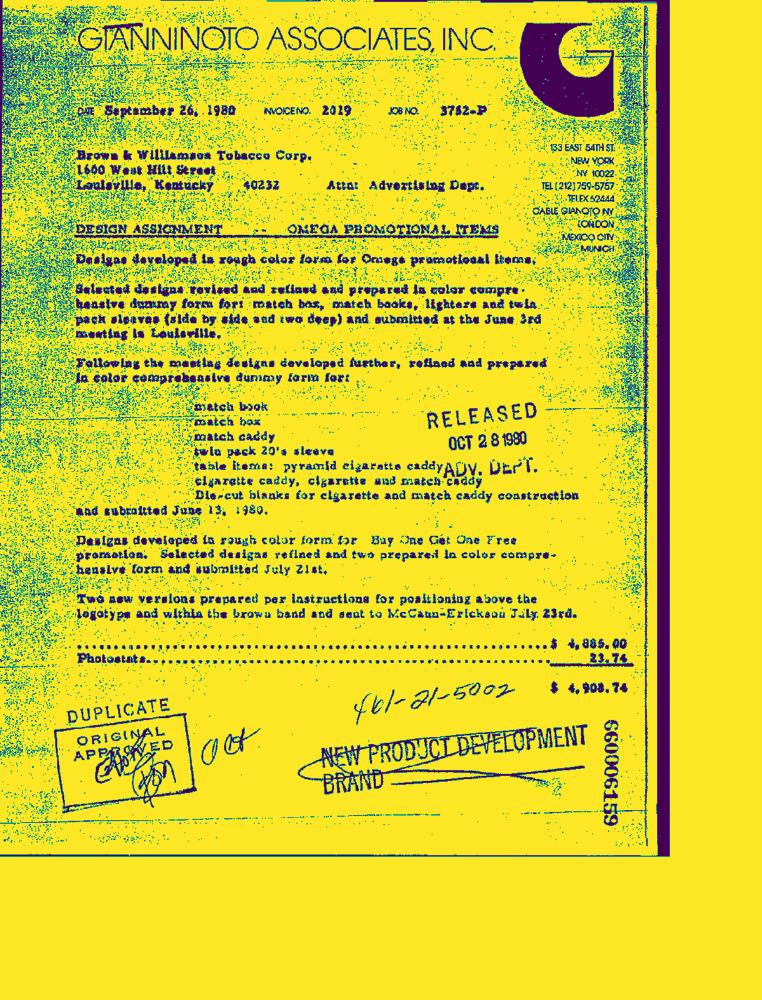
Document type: Invoice-Doc